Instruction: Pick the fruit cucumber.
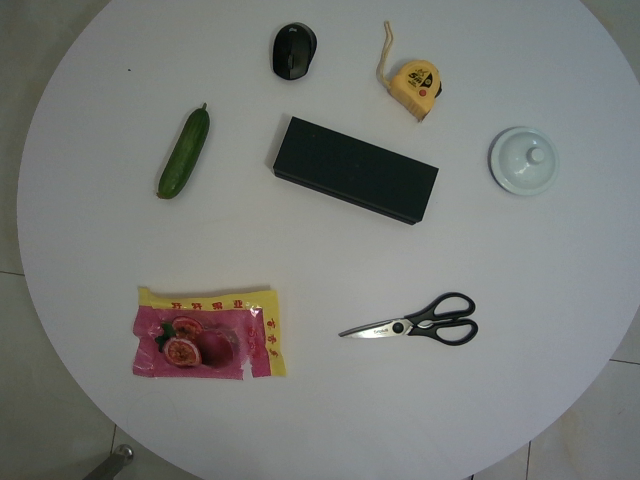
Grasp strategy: vertical